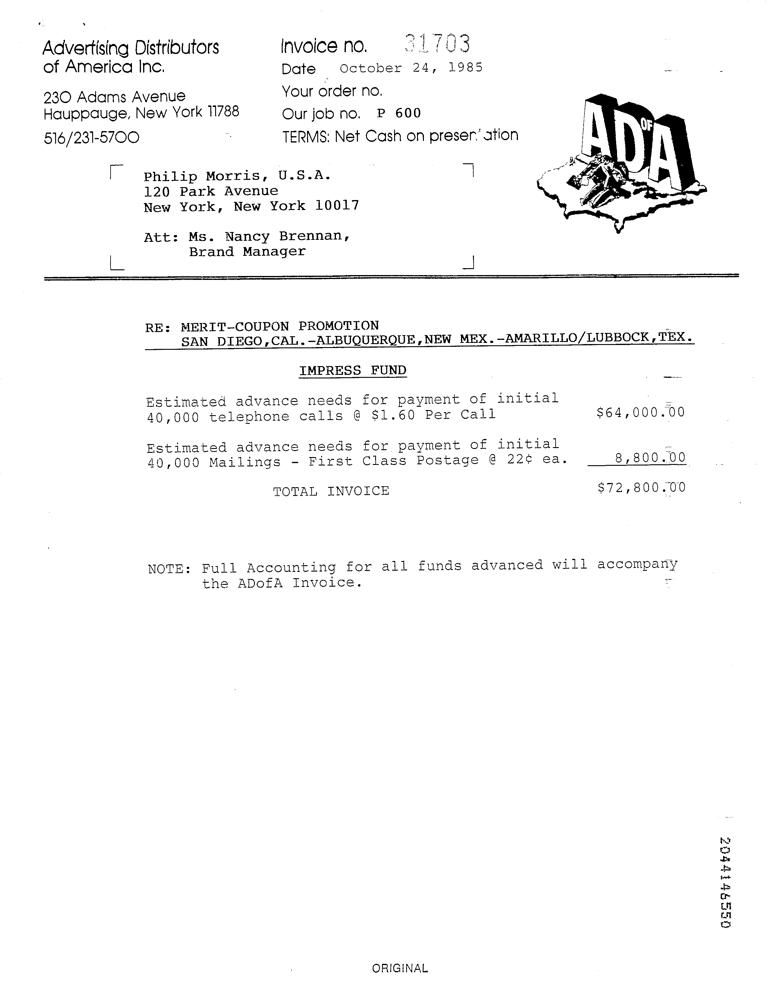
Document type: Invoice